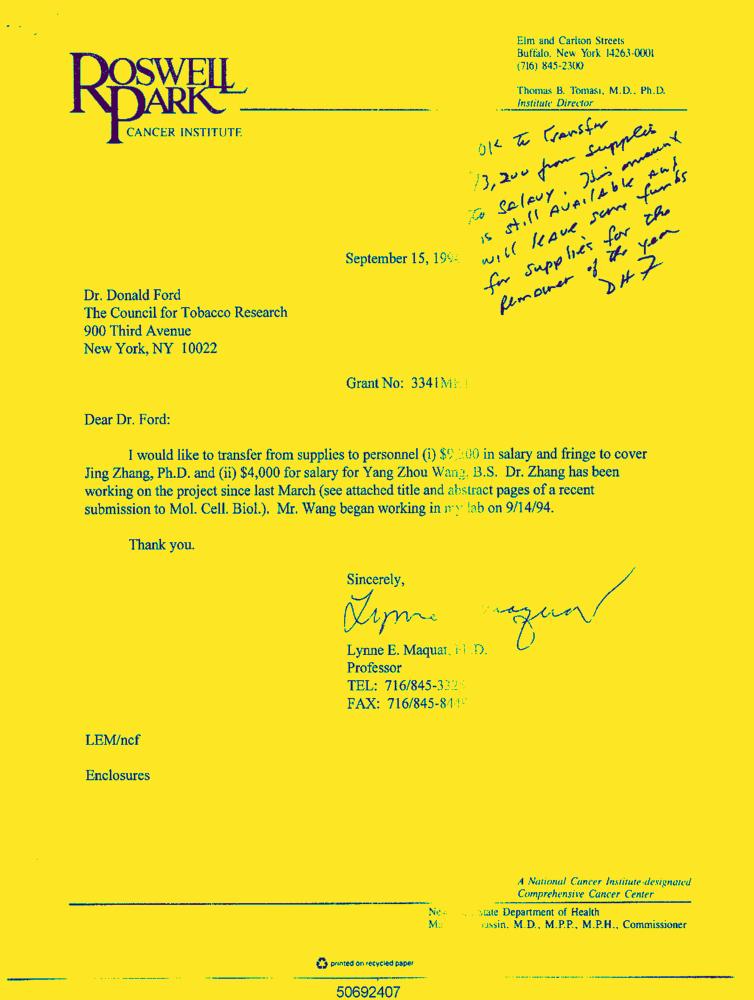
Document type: Letter-Doc